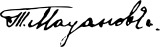
Signature of: todor matsanov